Question: What are the imaging findings?
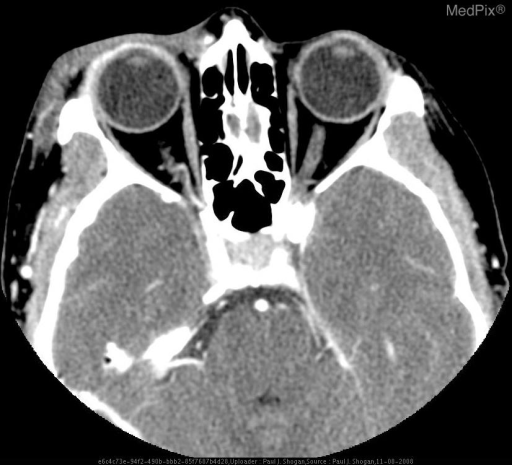
Answer: The imaging shows Contrast enhanced axial and coronal CT images reveal abnormal infiltration and thickening of the right preseptal soft tissues, extending into the right medial canthus. No postseptal extension is noted.  No peripheral enhancing fluid collections are seen.   Additionally, images demonstrate an enhancing lentiform mass along the superoposterior aspect of the right globe. Contrast enhanced axial and coronal CT images reveal abnormal infiltration and thickening of the right preseptal soft tissues, extending into the right medial canthus. No postseptal extension is noted.  No peripheral enhancing fluid collections are seen..